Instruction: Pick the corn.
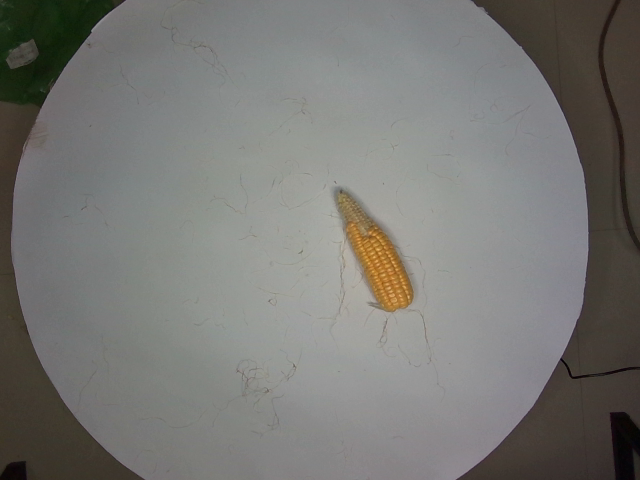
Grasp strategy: vertical